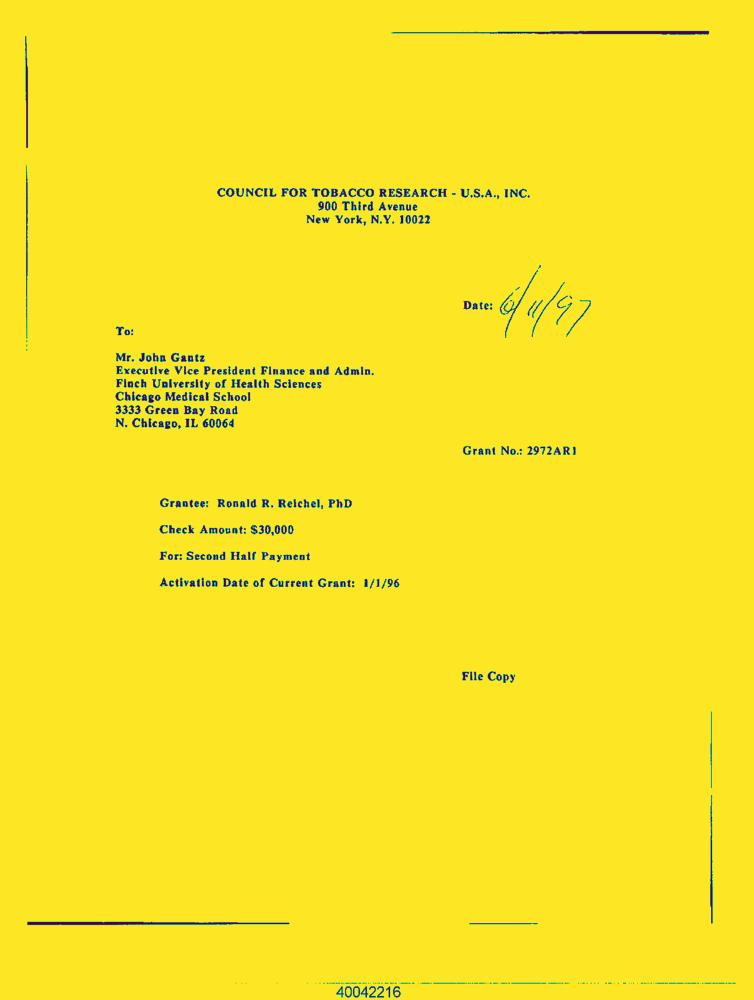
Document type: Letter-Doc